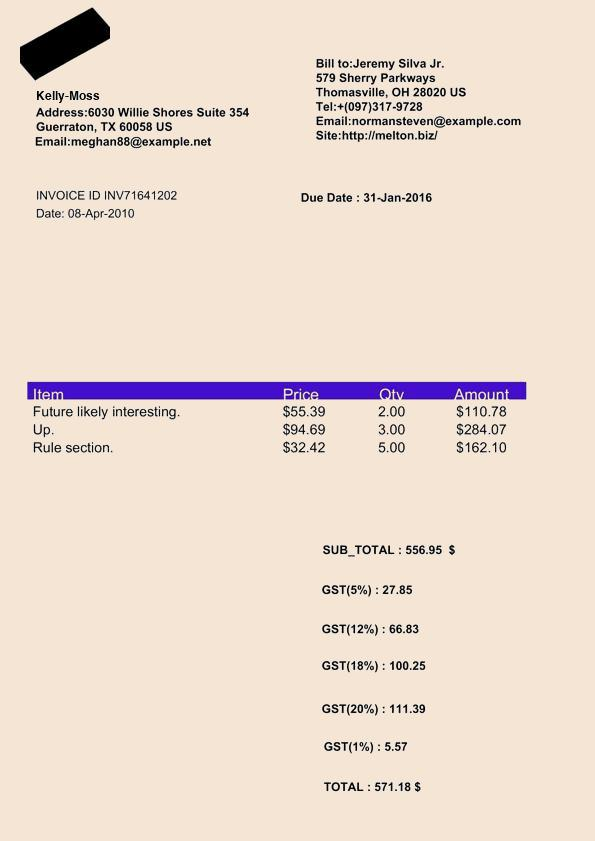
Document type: Invoice